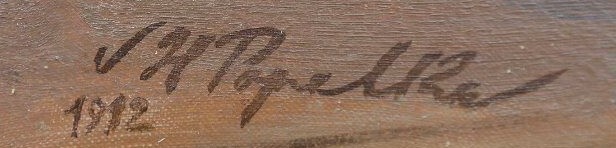
Signature of: vojtěch hynek popelka